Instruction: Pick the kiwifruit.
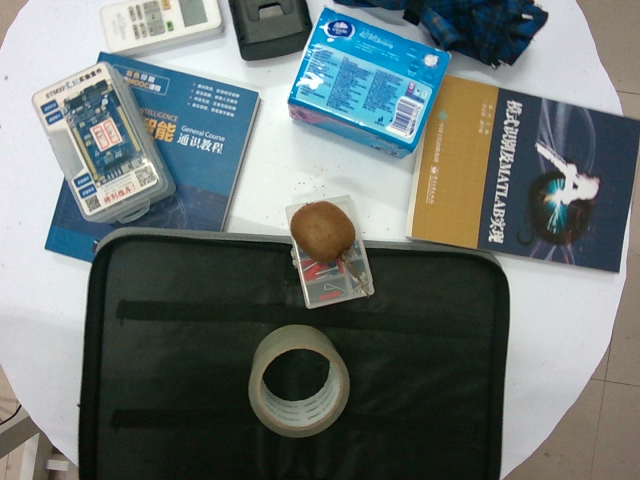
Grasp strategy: vertical